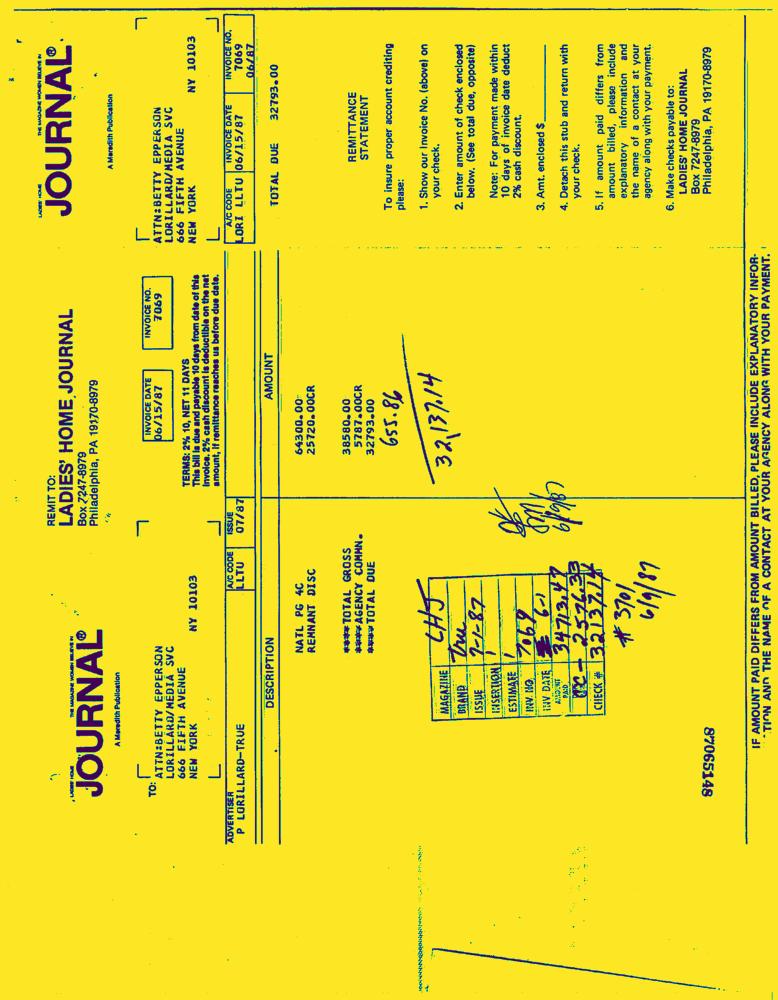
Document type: Invoice-Doc